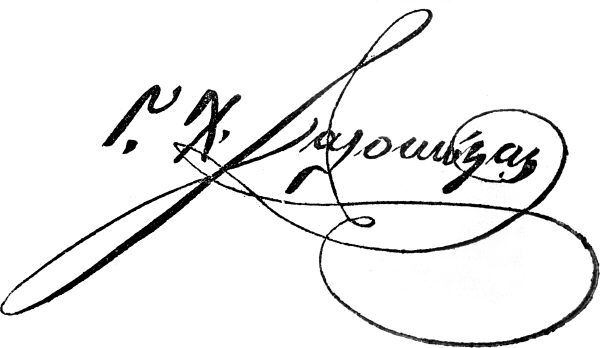
Signature of: georgios zalokostas